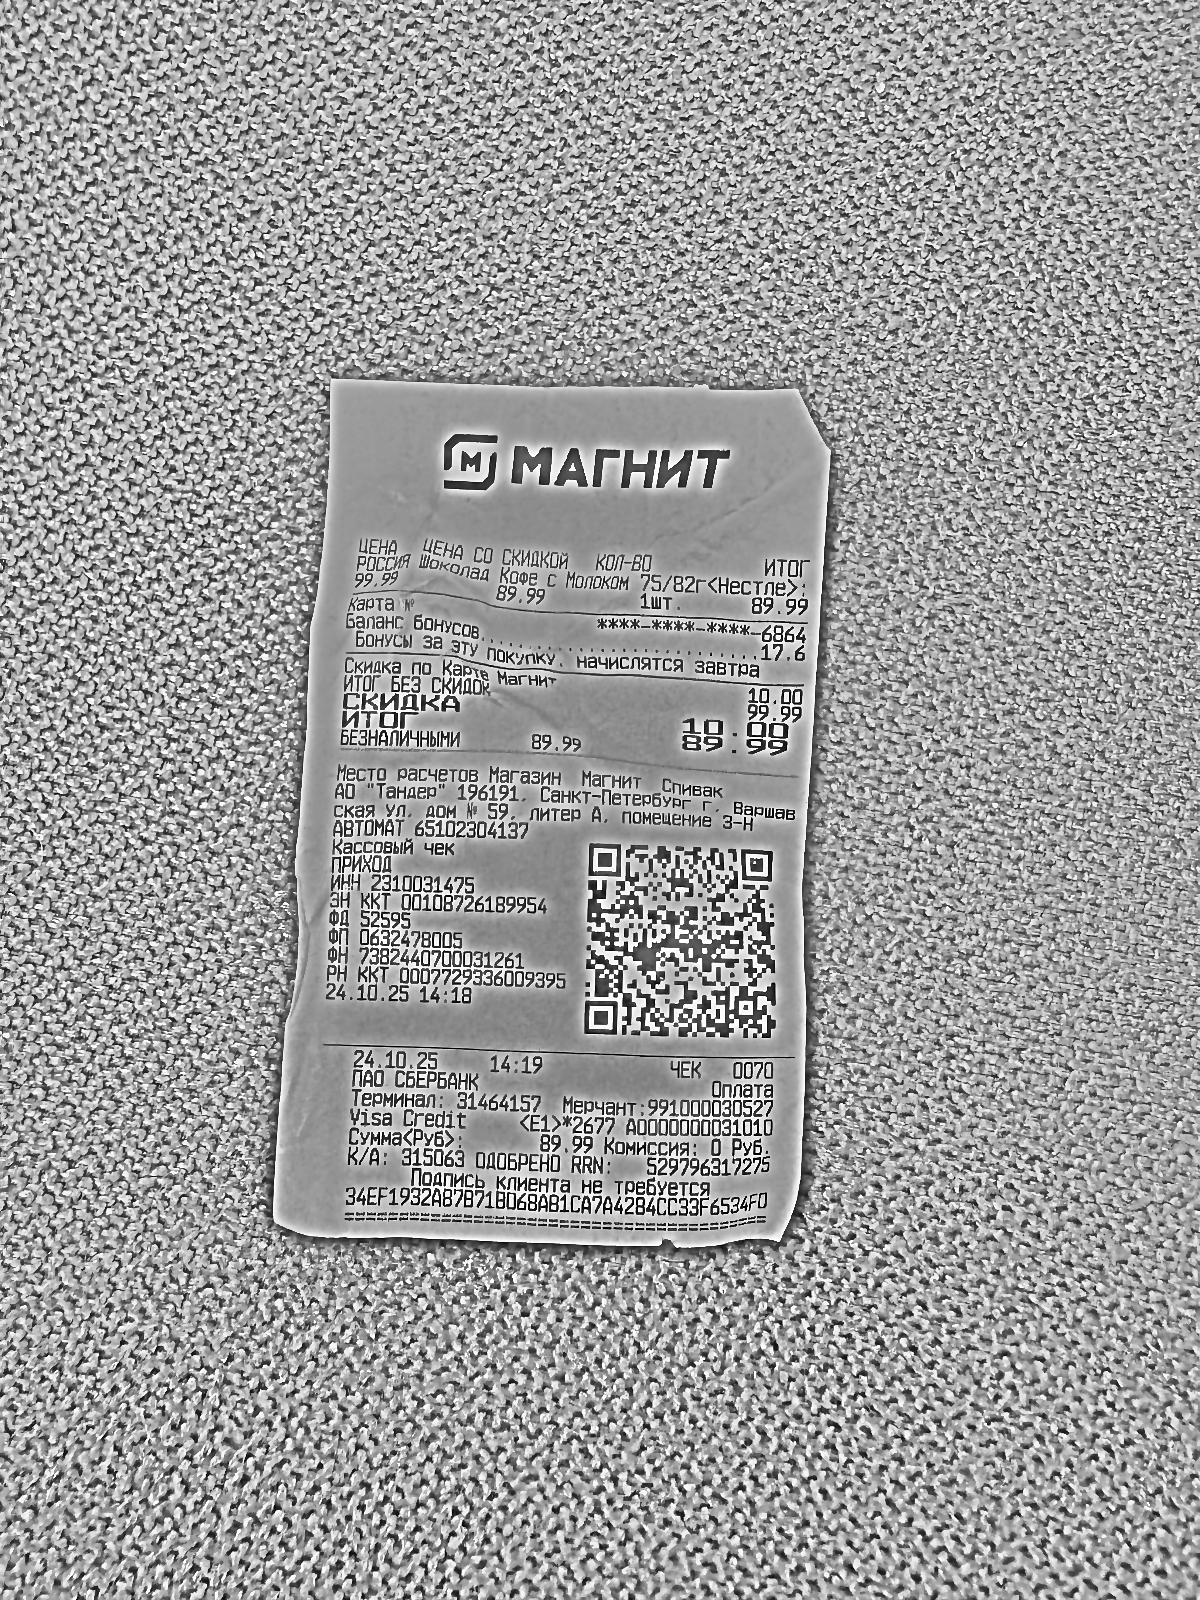
Продавец: АО "Тандер"
ИНН: 2310031475
Дата: 24.10.25
Товары: РОССИЯ Шоколад Кофе с Молоком 75/82г <Нестле>
Количество: 1
Цена: 99.99
Сумма: 89.99
Итого: 89.99